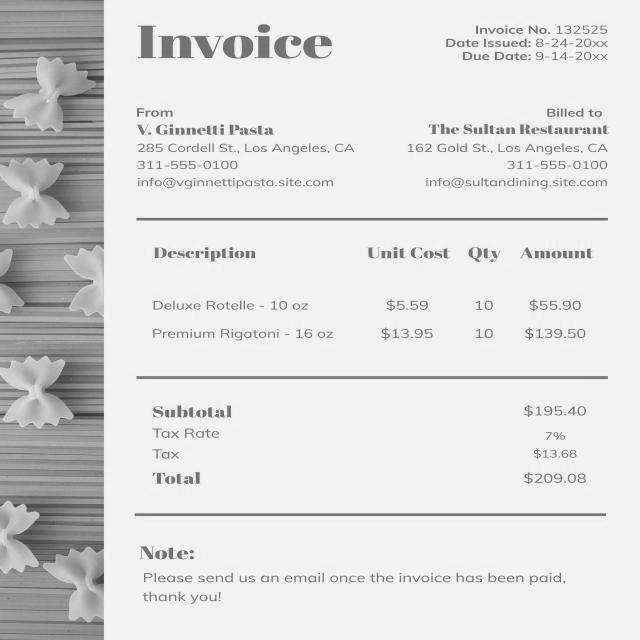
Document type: Invoice